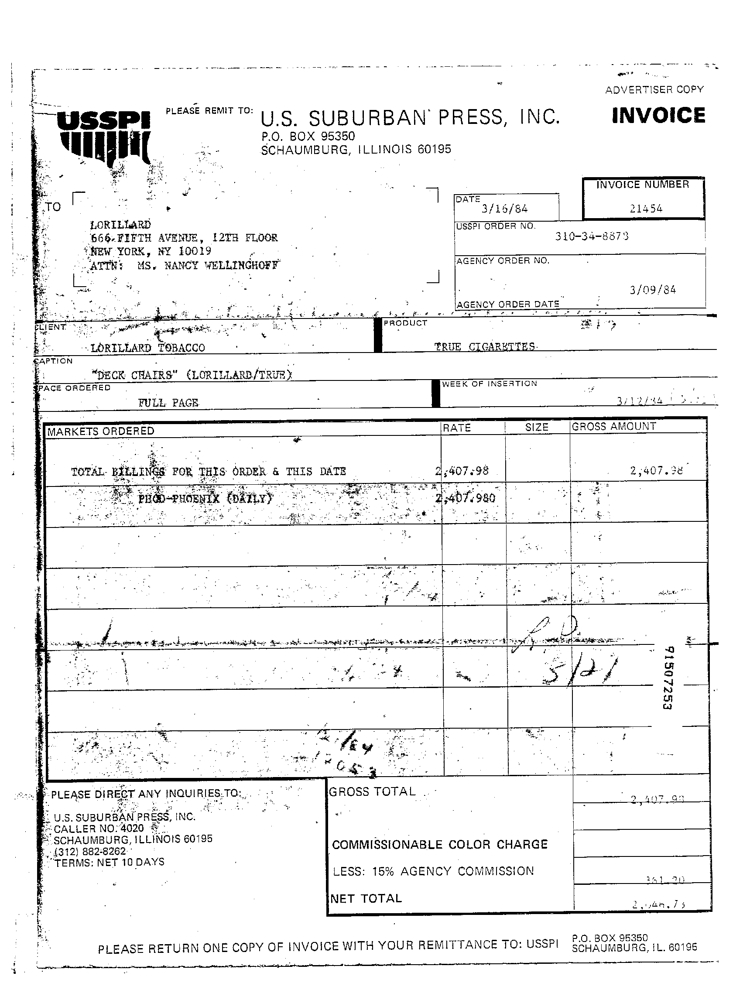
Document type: Invoice